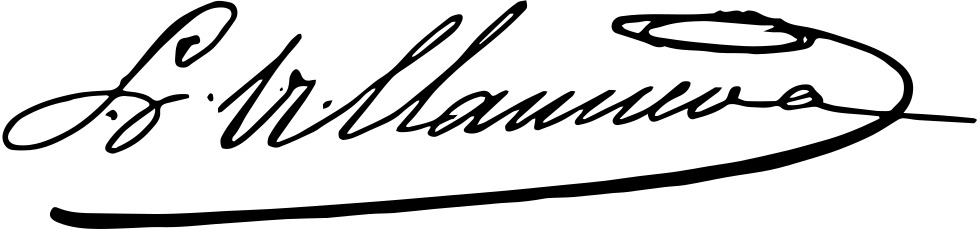
Signature of: laureano villanueva